Question: Which state is mentioned in the document?
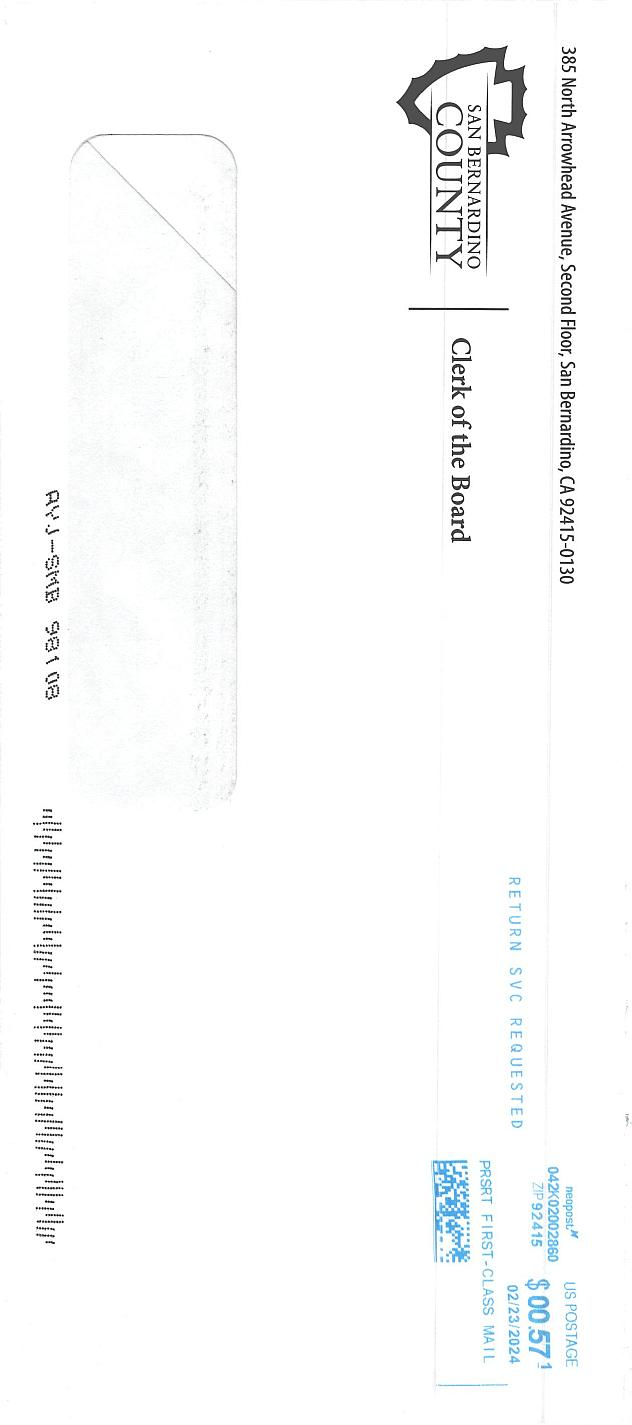
Answer: "San Bernardino"